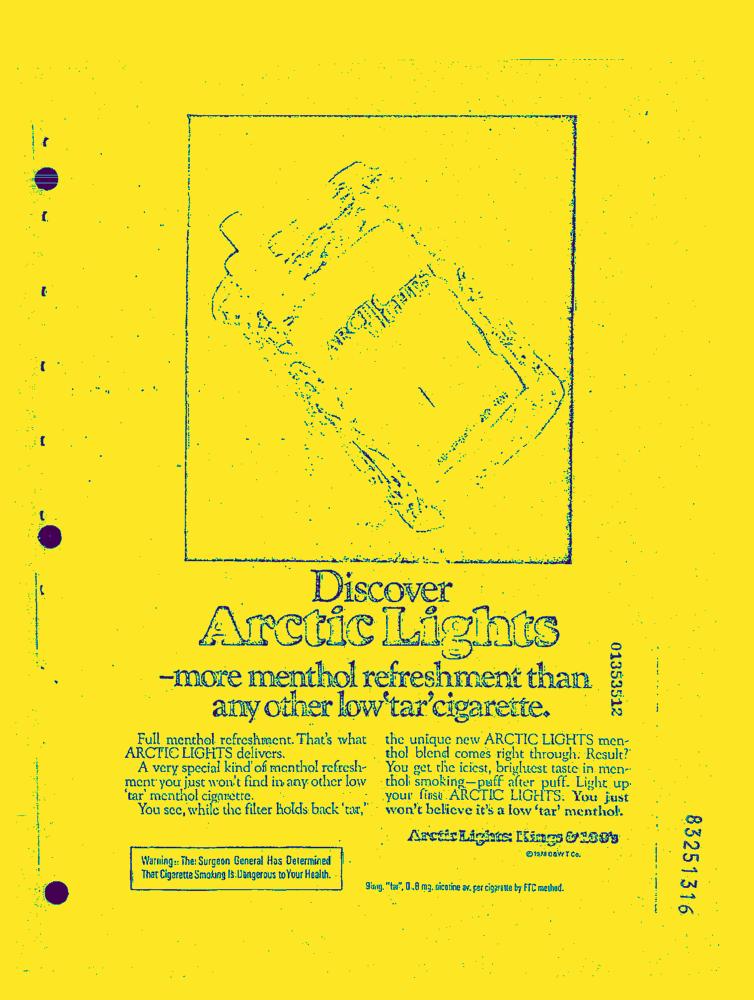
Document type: AD